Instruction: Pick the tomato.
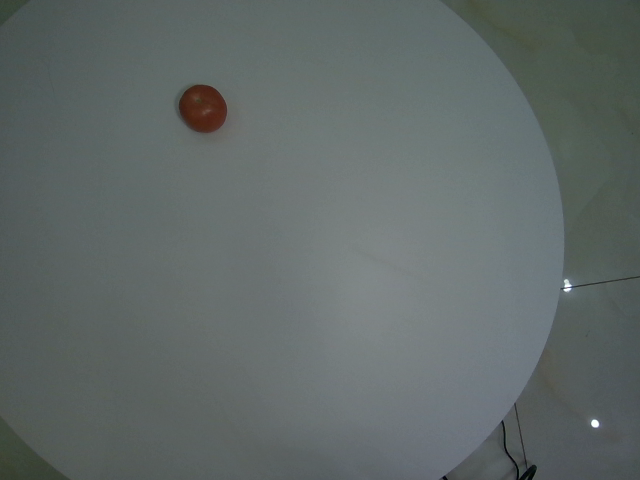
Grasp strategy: vertical